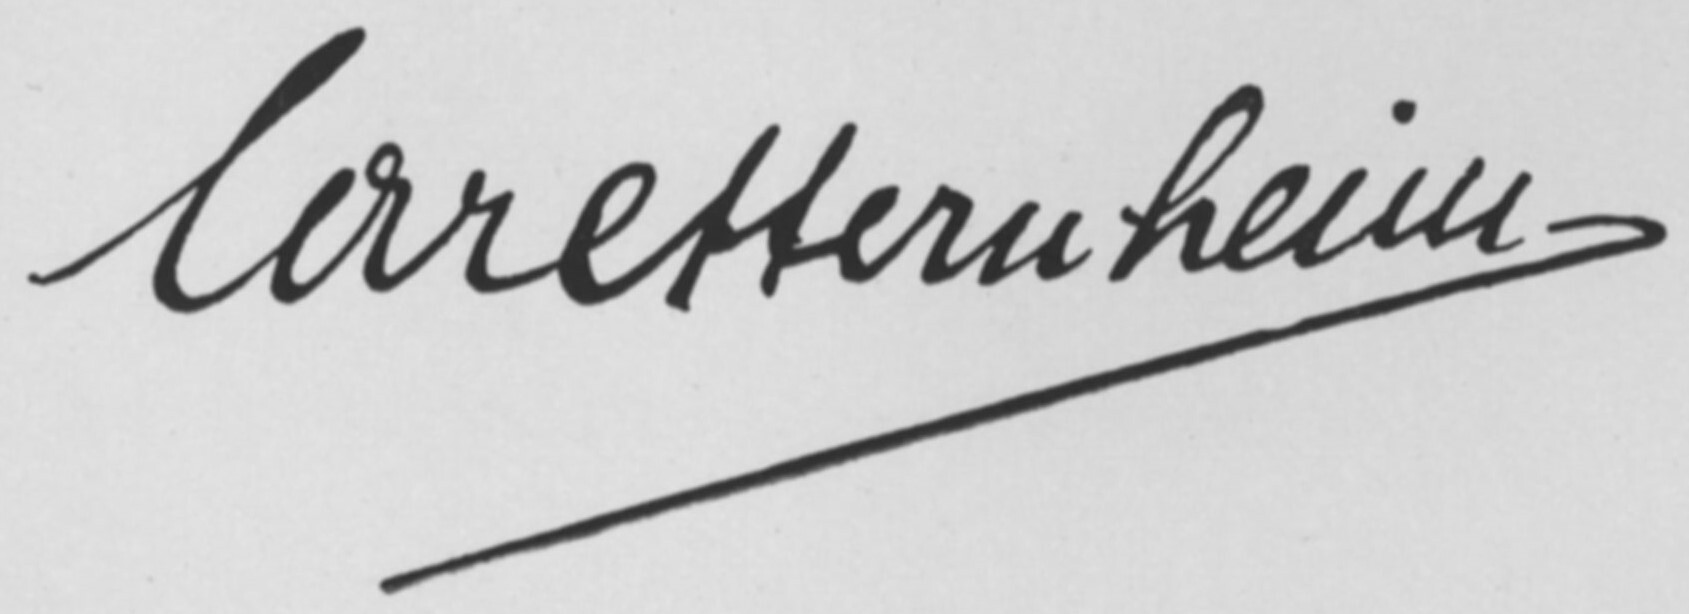
Signature of: carl sternheim